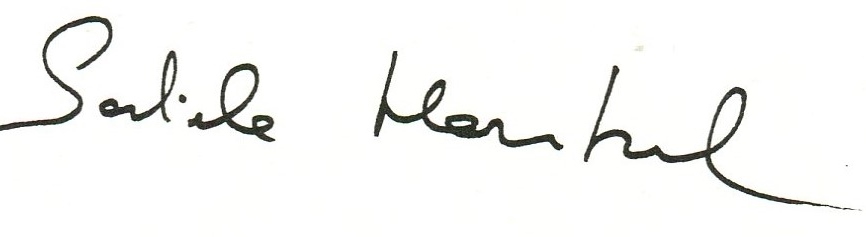
Signature of: gabriele henkel